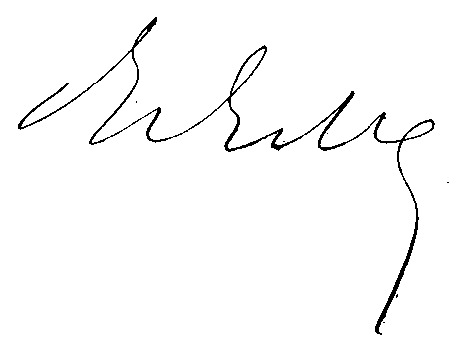
Signature of: philippe gille